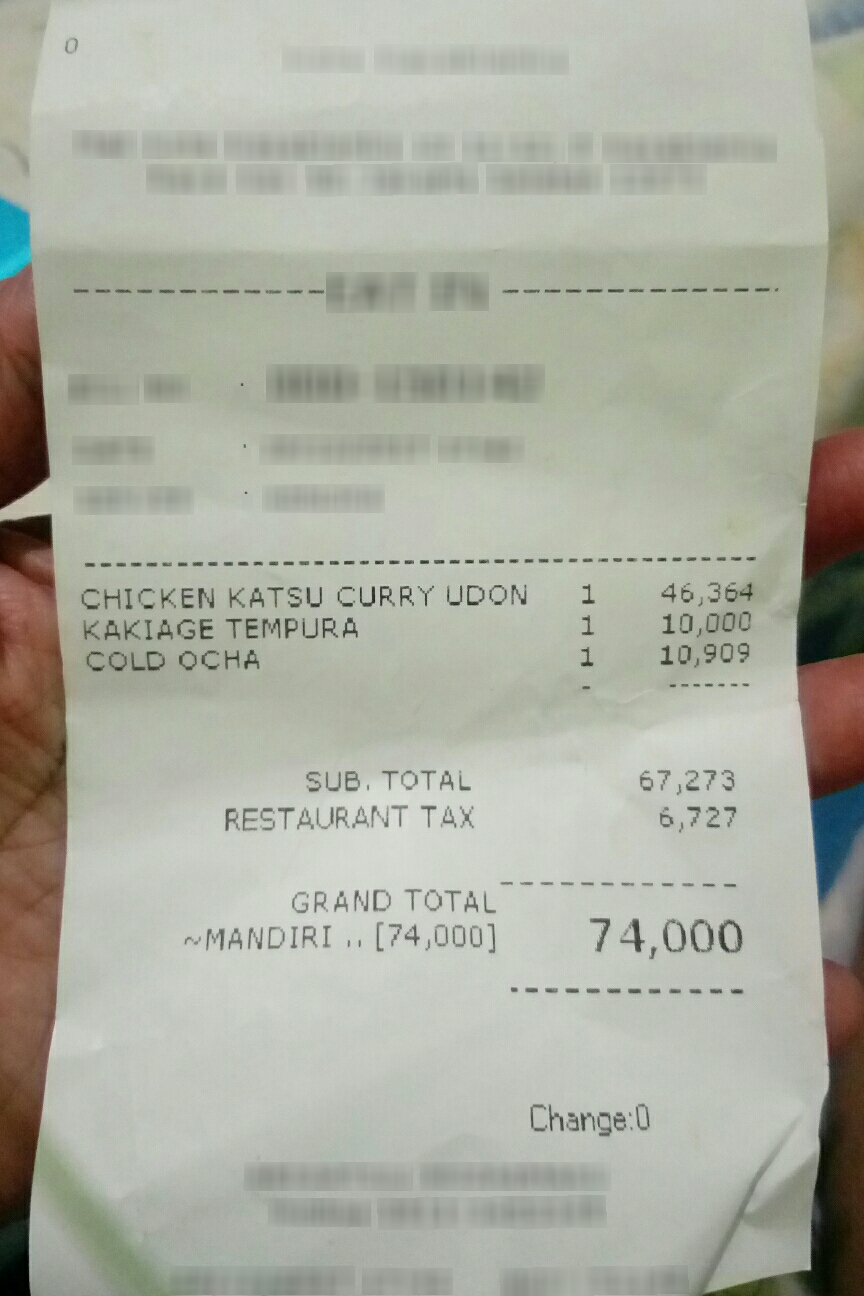
Number of items: 3
Subtotal: 67,273
Tax: 6,727
Total: 74,000
OCR text regions:
text: CHICKEN
text: KATSU
text: CURRY
text: UDON
text: 1
text: 46,364
text: KAKIAGE
text: TEMPURA
text: 1
text: 10,000
text: COLD
text: OCHA
text: 1
text: 10,909
text: SUB.
text: TOTAL
text: 67,273
text: RESTAURANT
text: TAX
text: 6,727
text: GRAND
text: TOTAL
text: 74,000
text: ~ MANDIRI
text: [74,000]
text: Change:
text: 0